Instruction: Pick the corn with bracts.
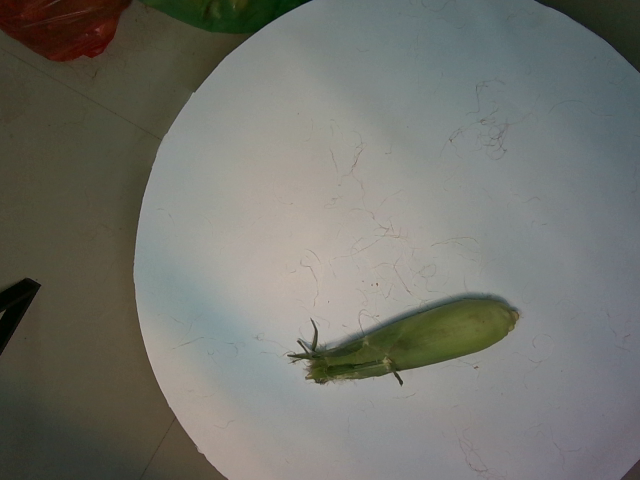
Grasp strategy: vertical